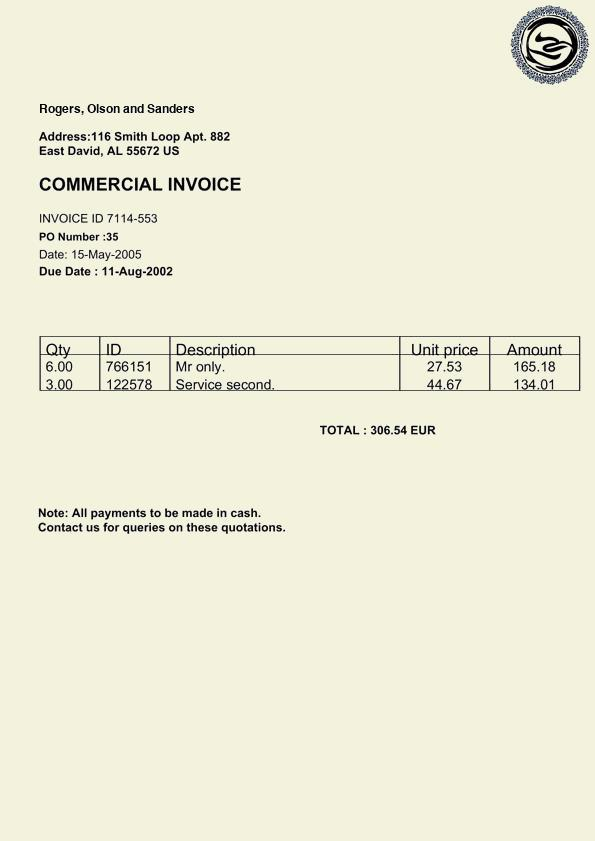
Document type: Invoice